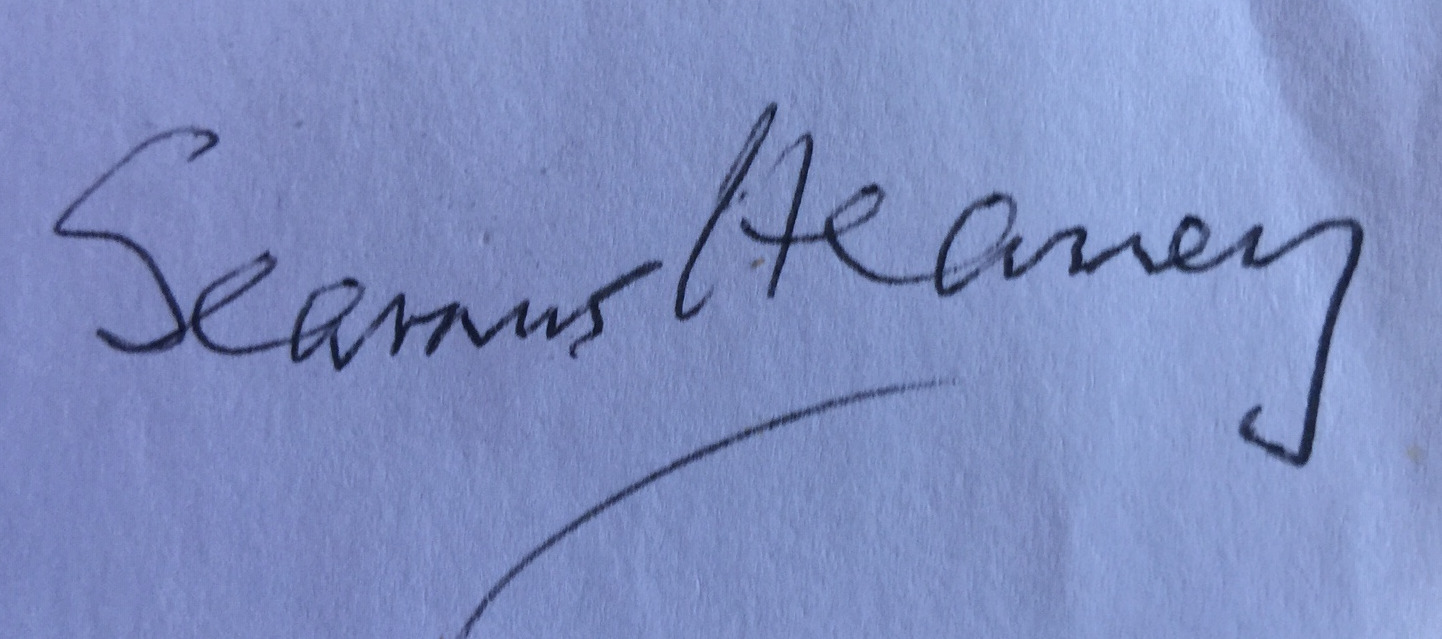
Signature of: seamus heaney